Question: How does the patient history play a role?
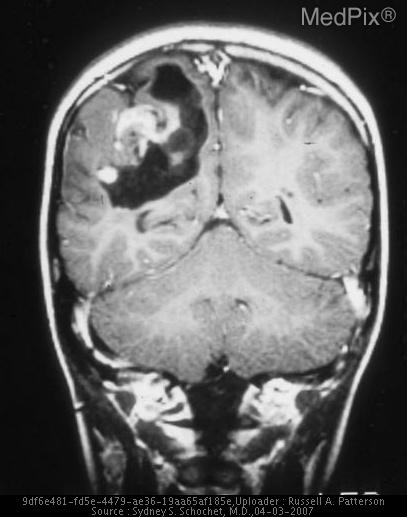
Answer: The patient's history of 10 y.o. boy is key in understanding the case.